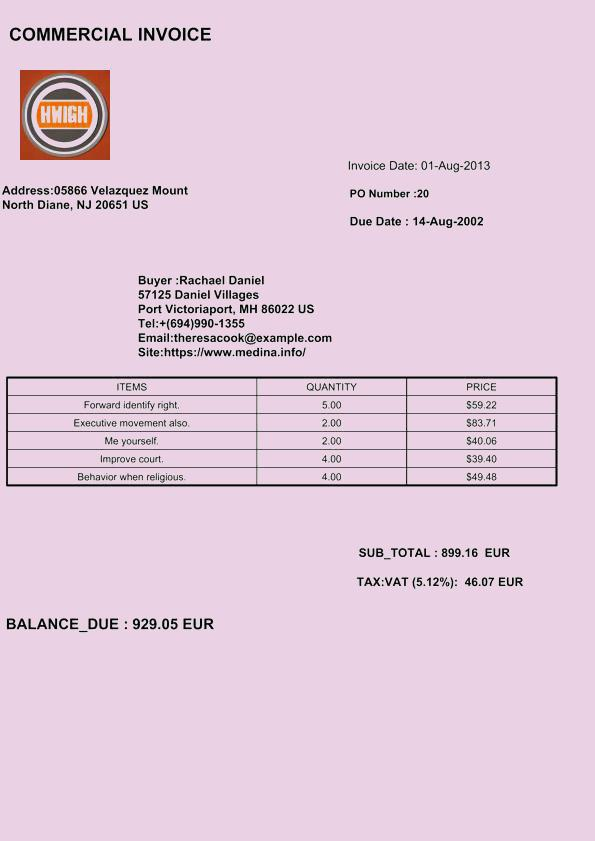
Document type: Invoice